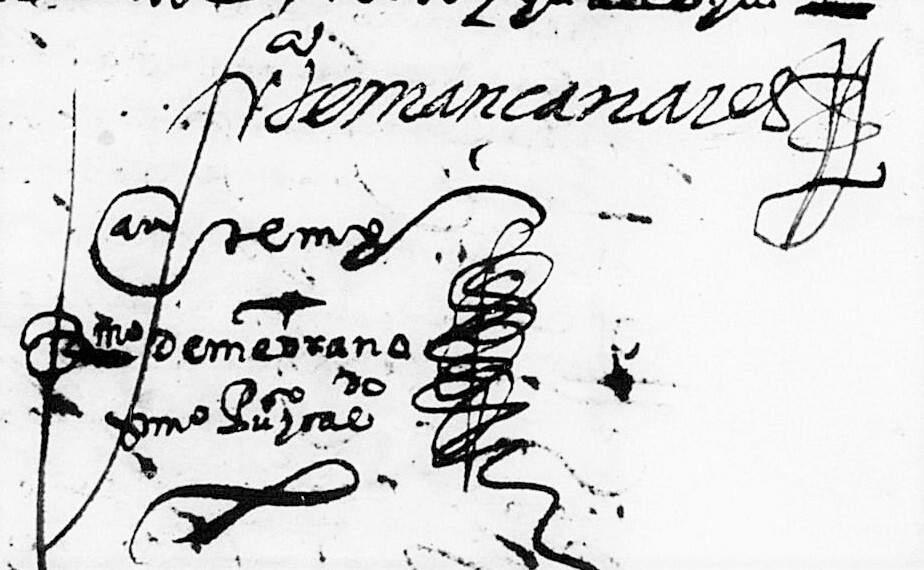
Signature of: francisco de manzanares y dardos